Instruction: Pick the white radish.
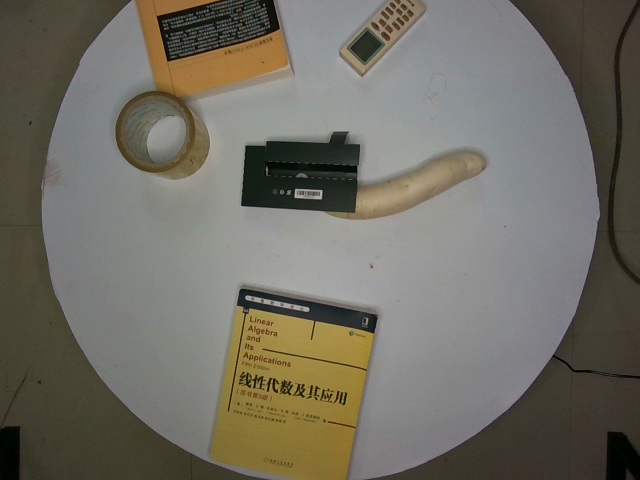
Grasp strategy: vertical